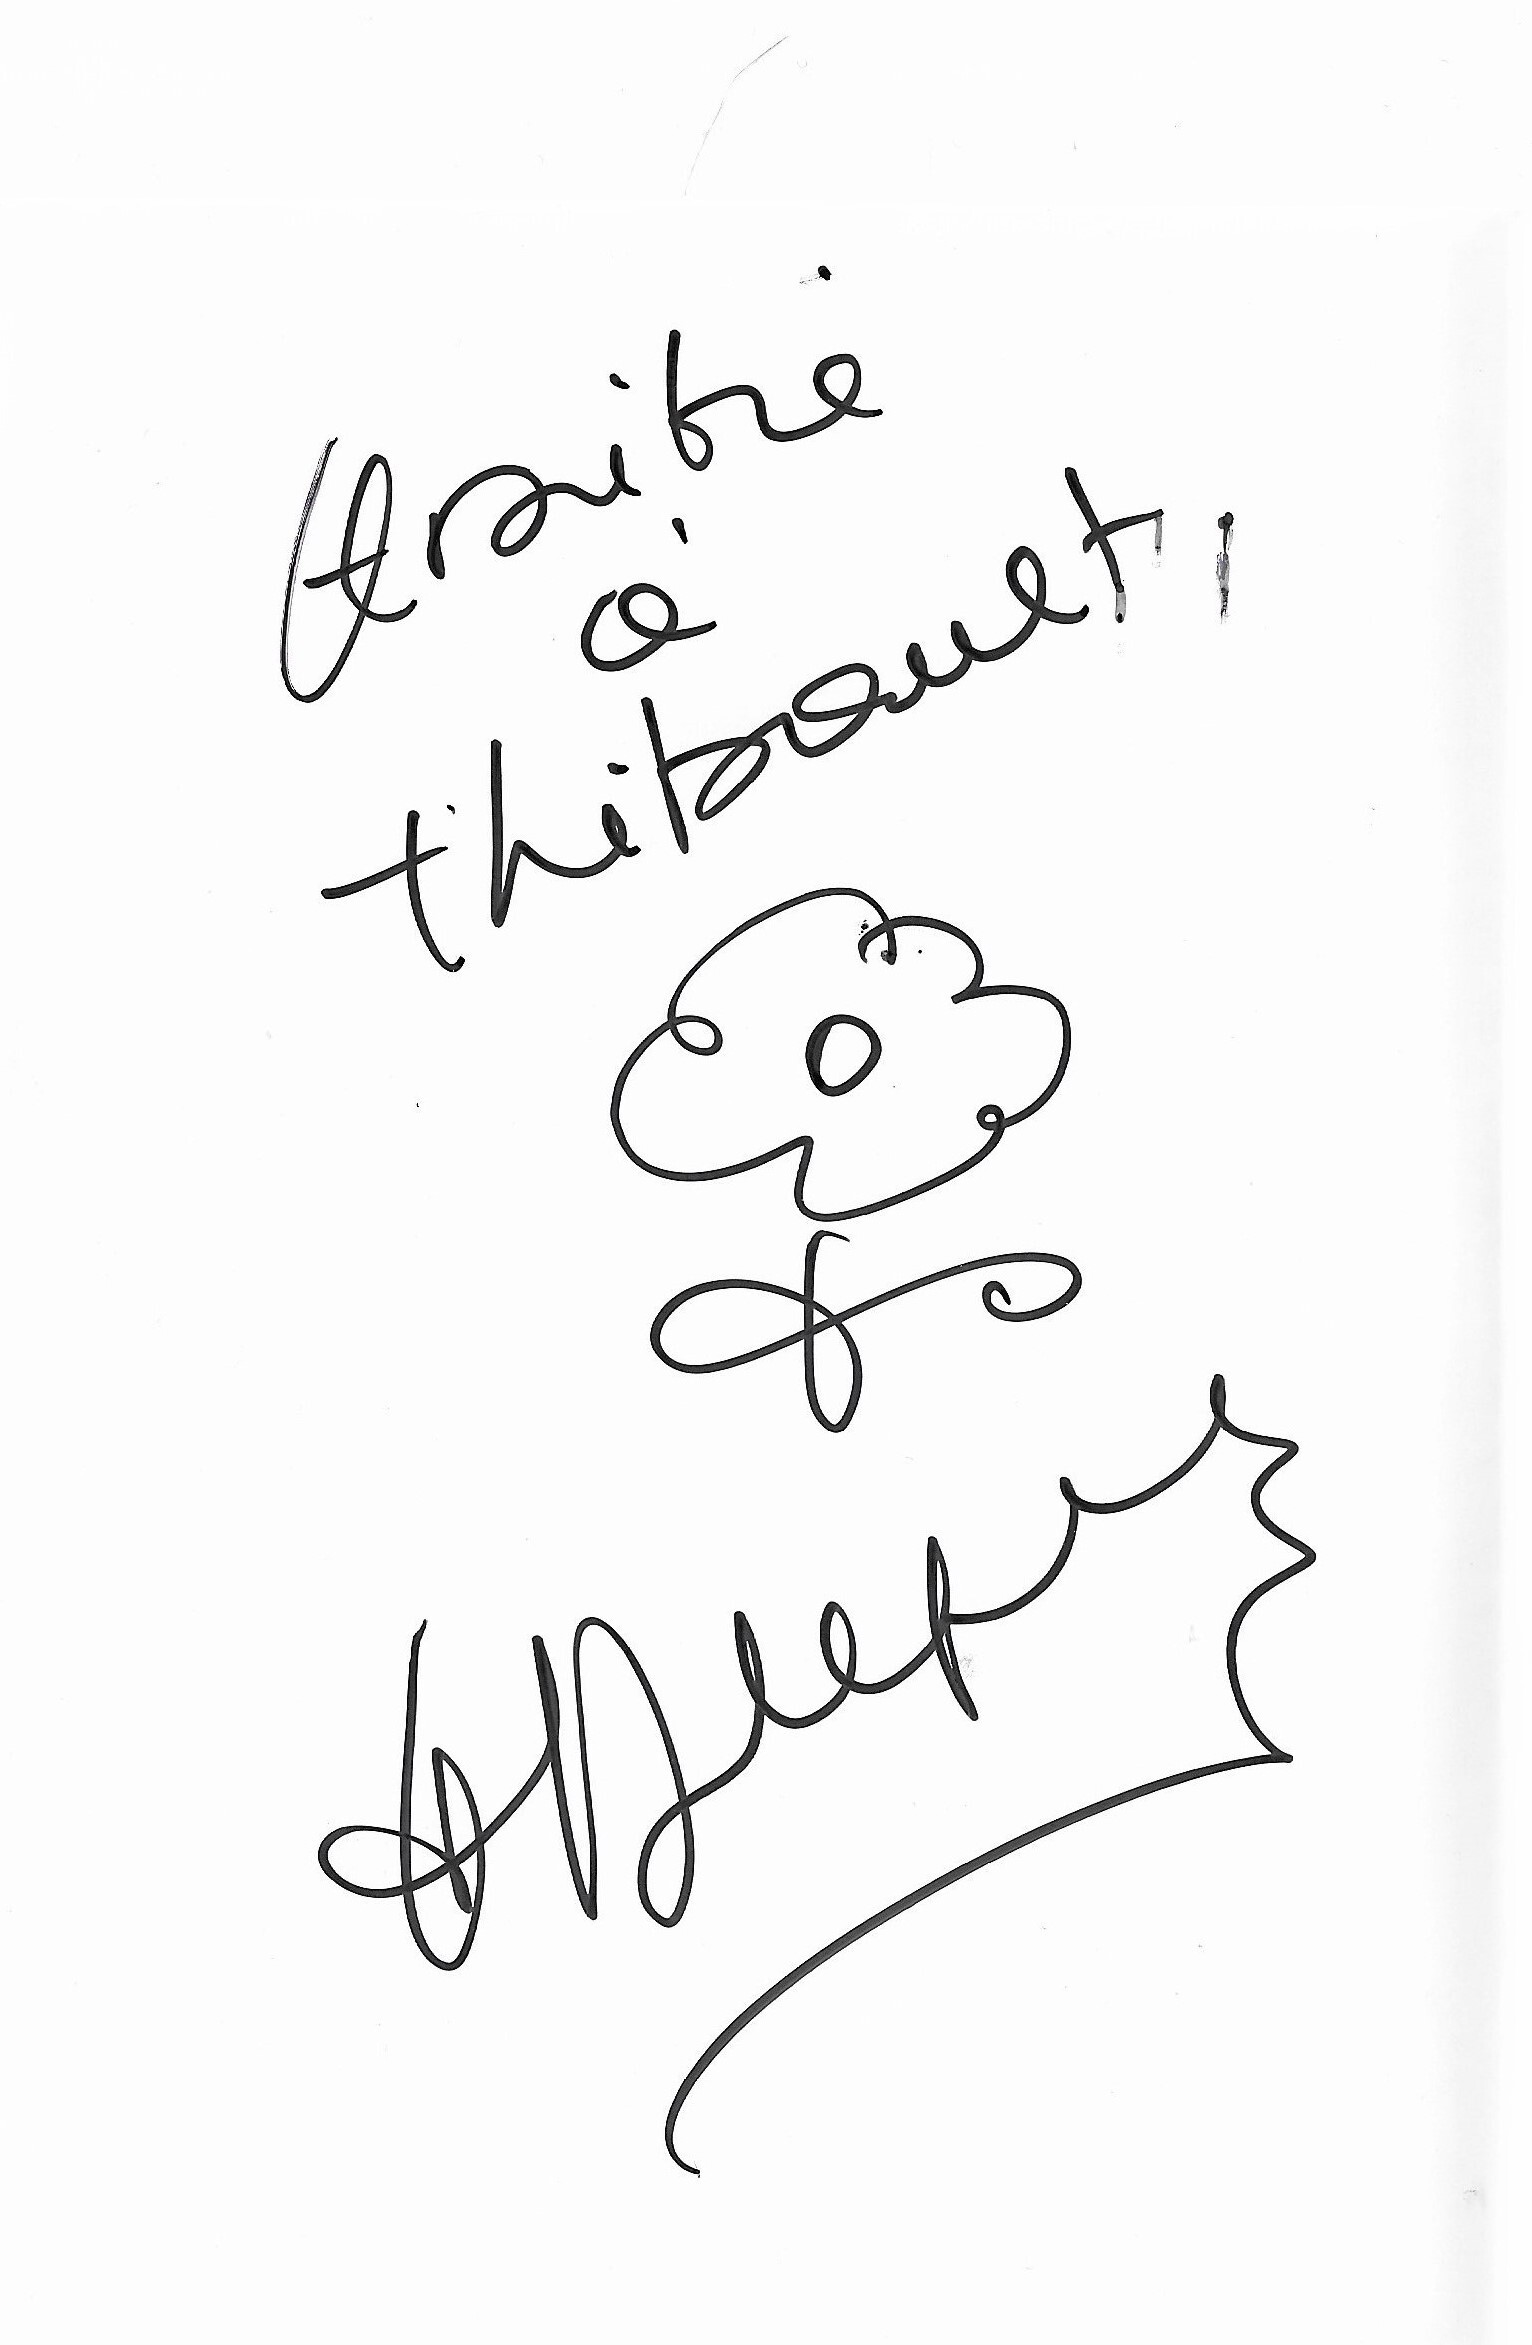
Signature of: anny duperey